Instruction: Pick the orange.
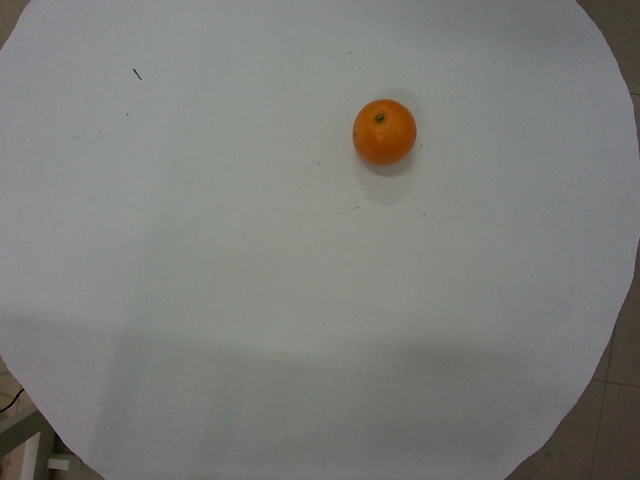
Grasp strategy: vertical